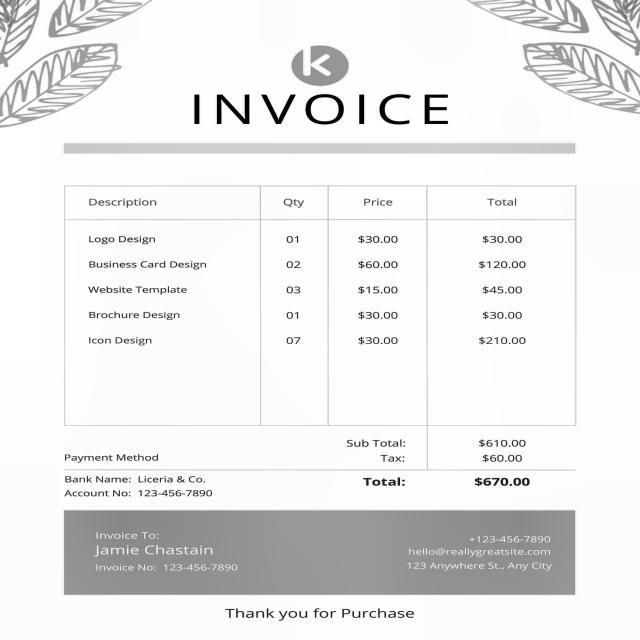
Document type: Invoice